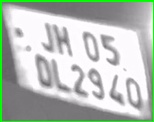
License plate number: JH 05DL 2940